Question: Describe the condition in detail:
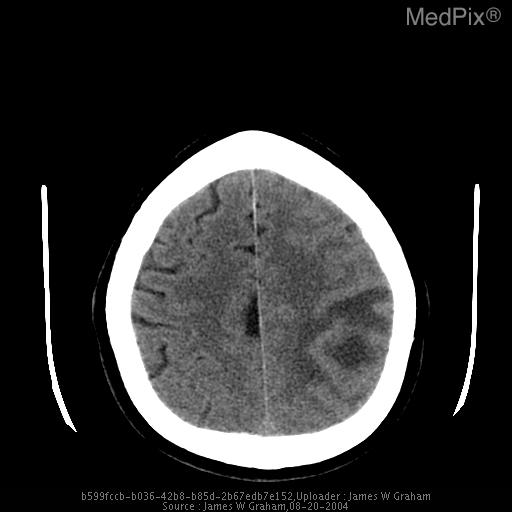
Answer: The disease is discussed as: This gentleman’s acute presentation is likely due to acute hemorrhage.

GBMs are the most malignant of all gliomas (WHO Grade IV). They are the most common primary brain tumor, occuring in all ages with peak at 65-75 years of age. The are more common in men (men > women 3:2), and more common in whites. They can be associated with certain conditions, to included Turcot syndrome, neurofibromatosis type-1 and Li-Faumeni syndrome. GBMs prefer the hemispheric white matter, frontal more than temporal.

GBMs are most commonly a solitary lesion, but they can be multifocal in 2-5% of cases. 5% of lesions will present with hemorrhage; they rarely calcify. They can also present as a “butterfly glioma,” crossing the midline, usually across the corpus callosum. They can present as a primary leptomeningeal tumor, or metastasize by meningeal or subependymal routes.